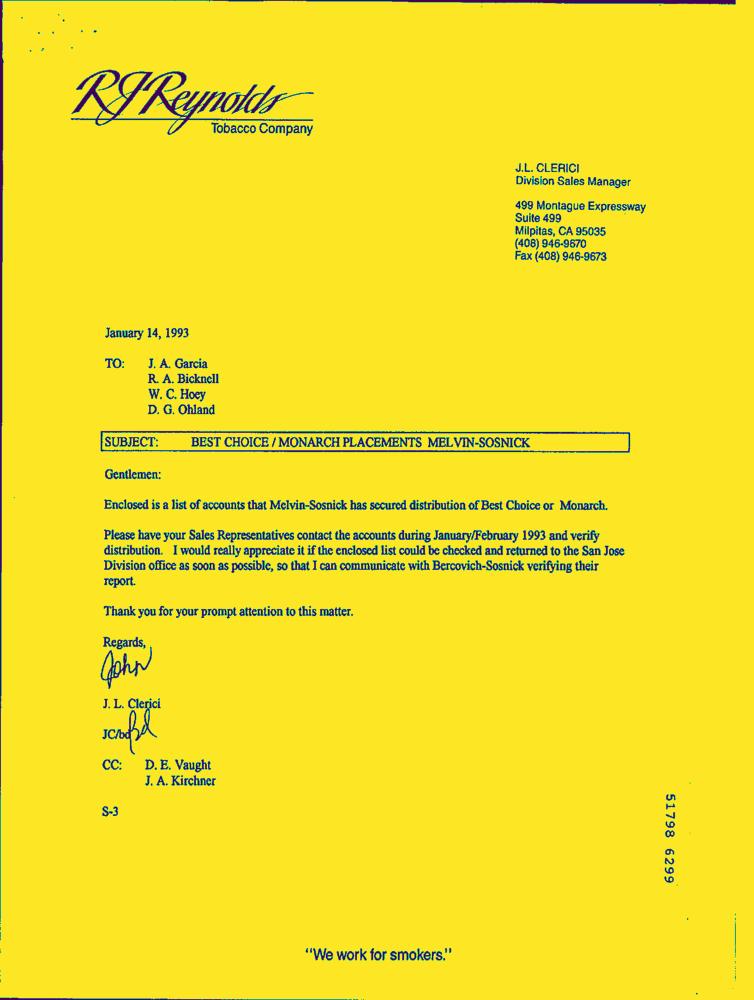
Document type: Letter-Doc